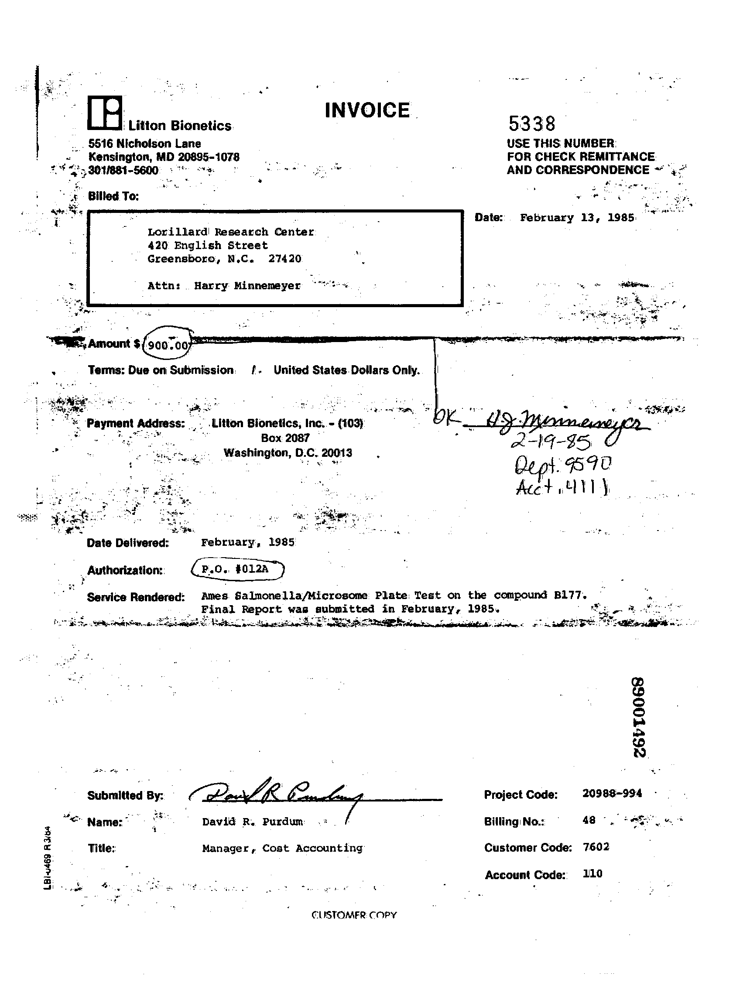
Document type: Invoice